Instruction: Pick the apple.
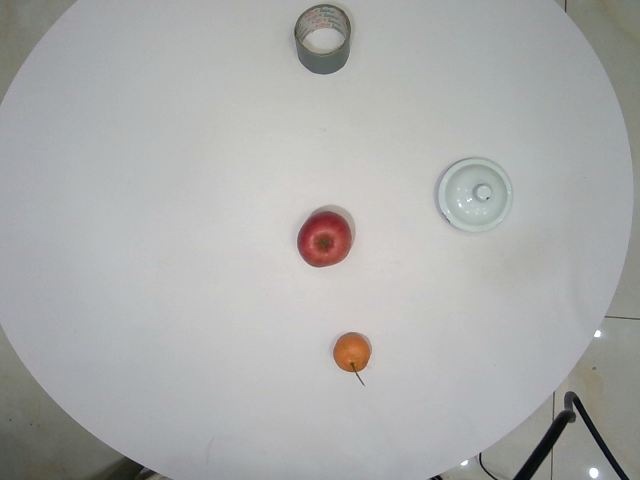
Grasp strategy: vertical